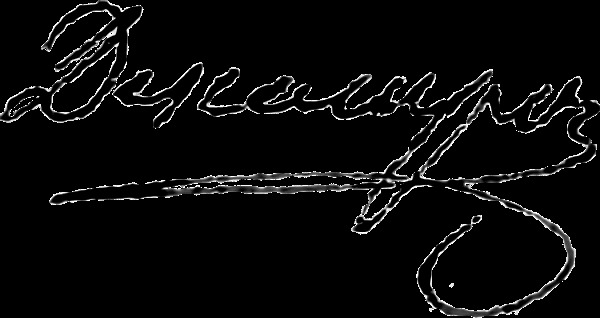
Signature of: jean baptiste descamps